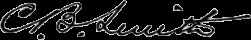
Signature of: cecil brunswick smith